Retrieve the amount in words, amount in figures, name of the payee, date on the cheque, and the bank name from the image.
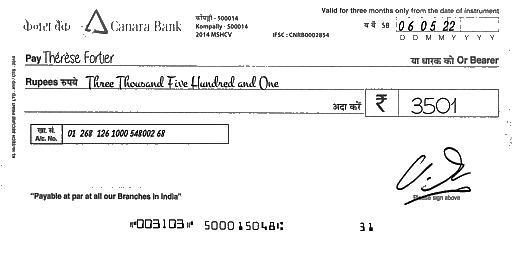
amt_in_words: Three Thousand Five Hundred and One
amt_in_figures: 3501
payee_name: Thérèse Fortier
bank_name: Canara Bank
cheque_date: 06/05/22